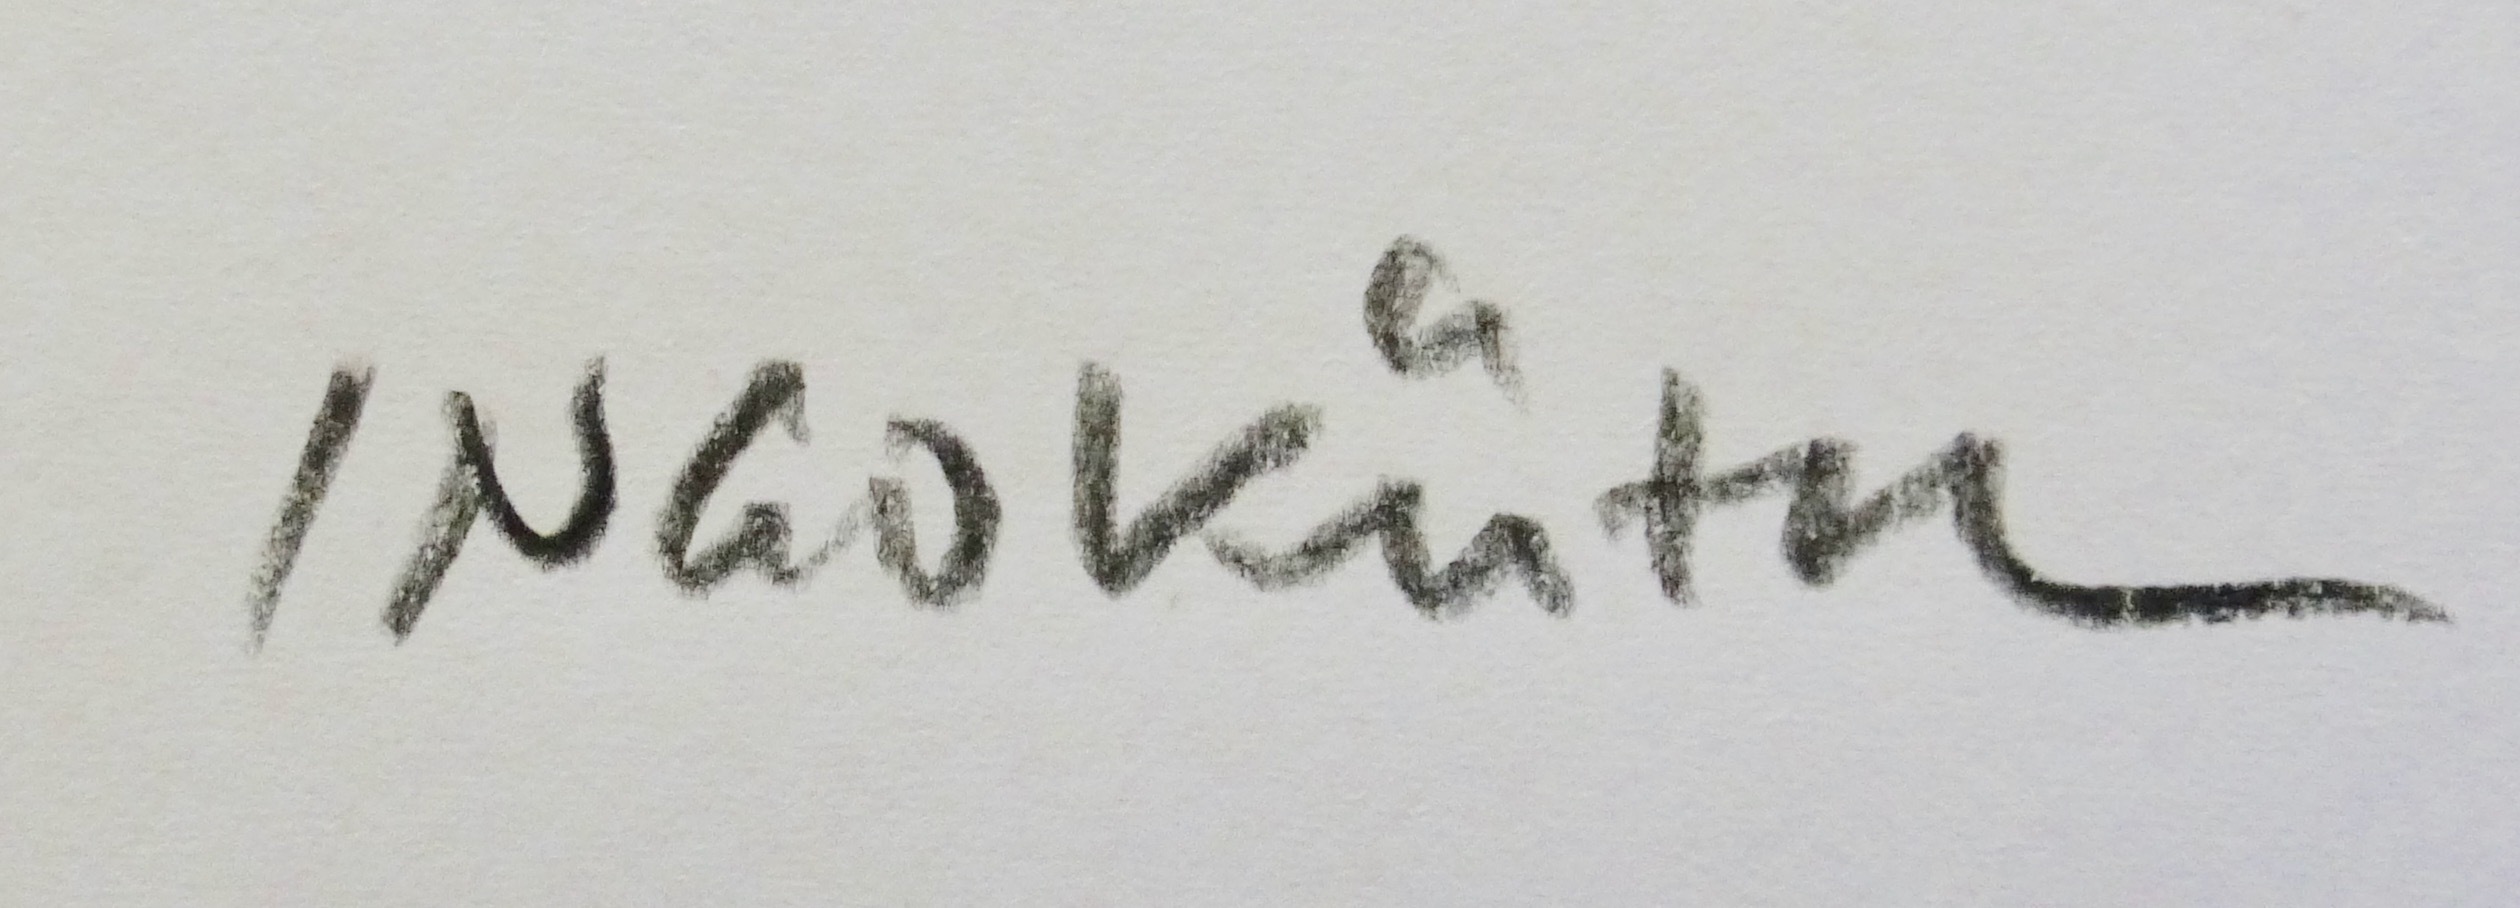
Signature of: ingo kühl